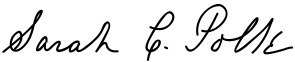
Signature of: sarah childress polk